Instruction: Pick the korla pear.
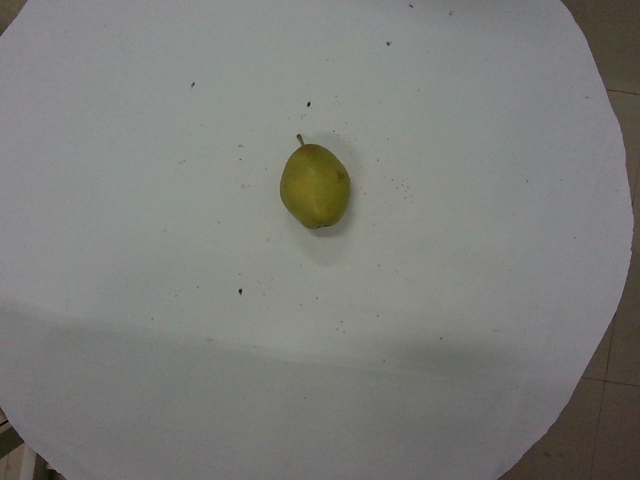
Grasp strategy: vertical